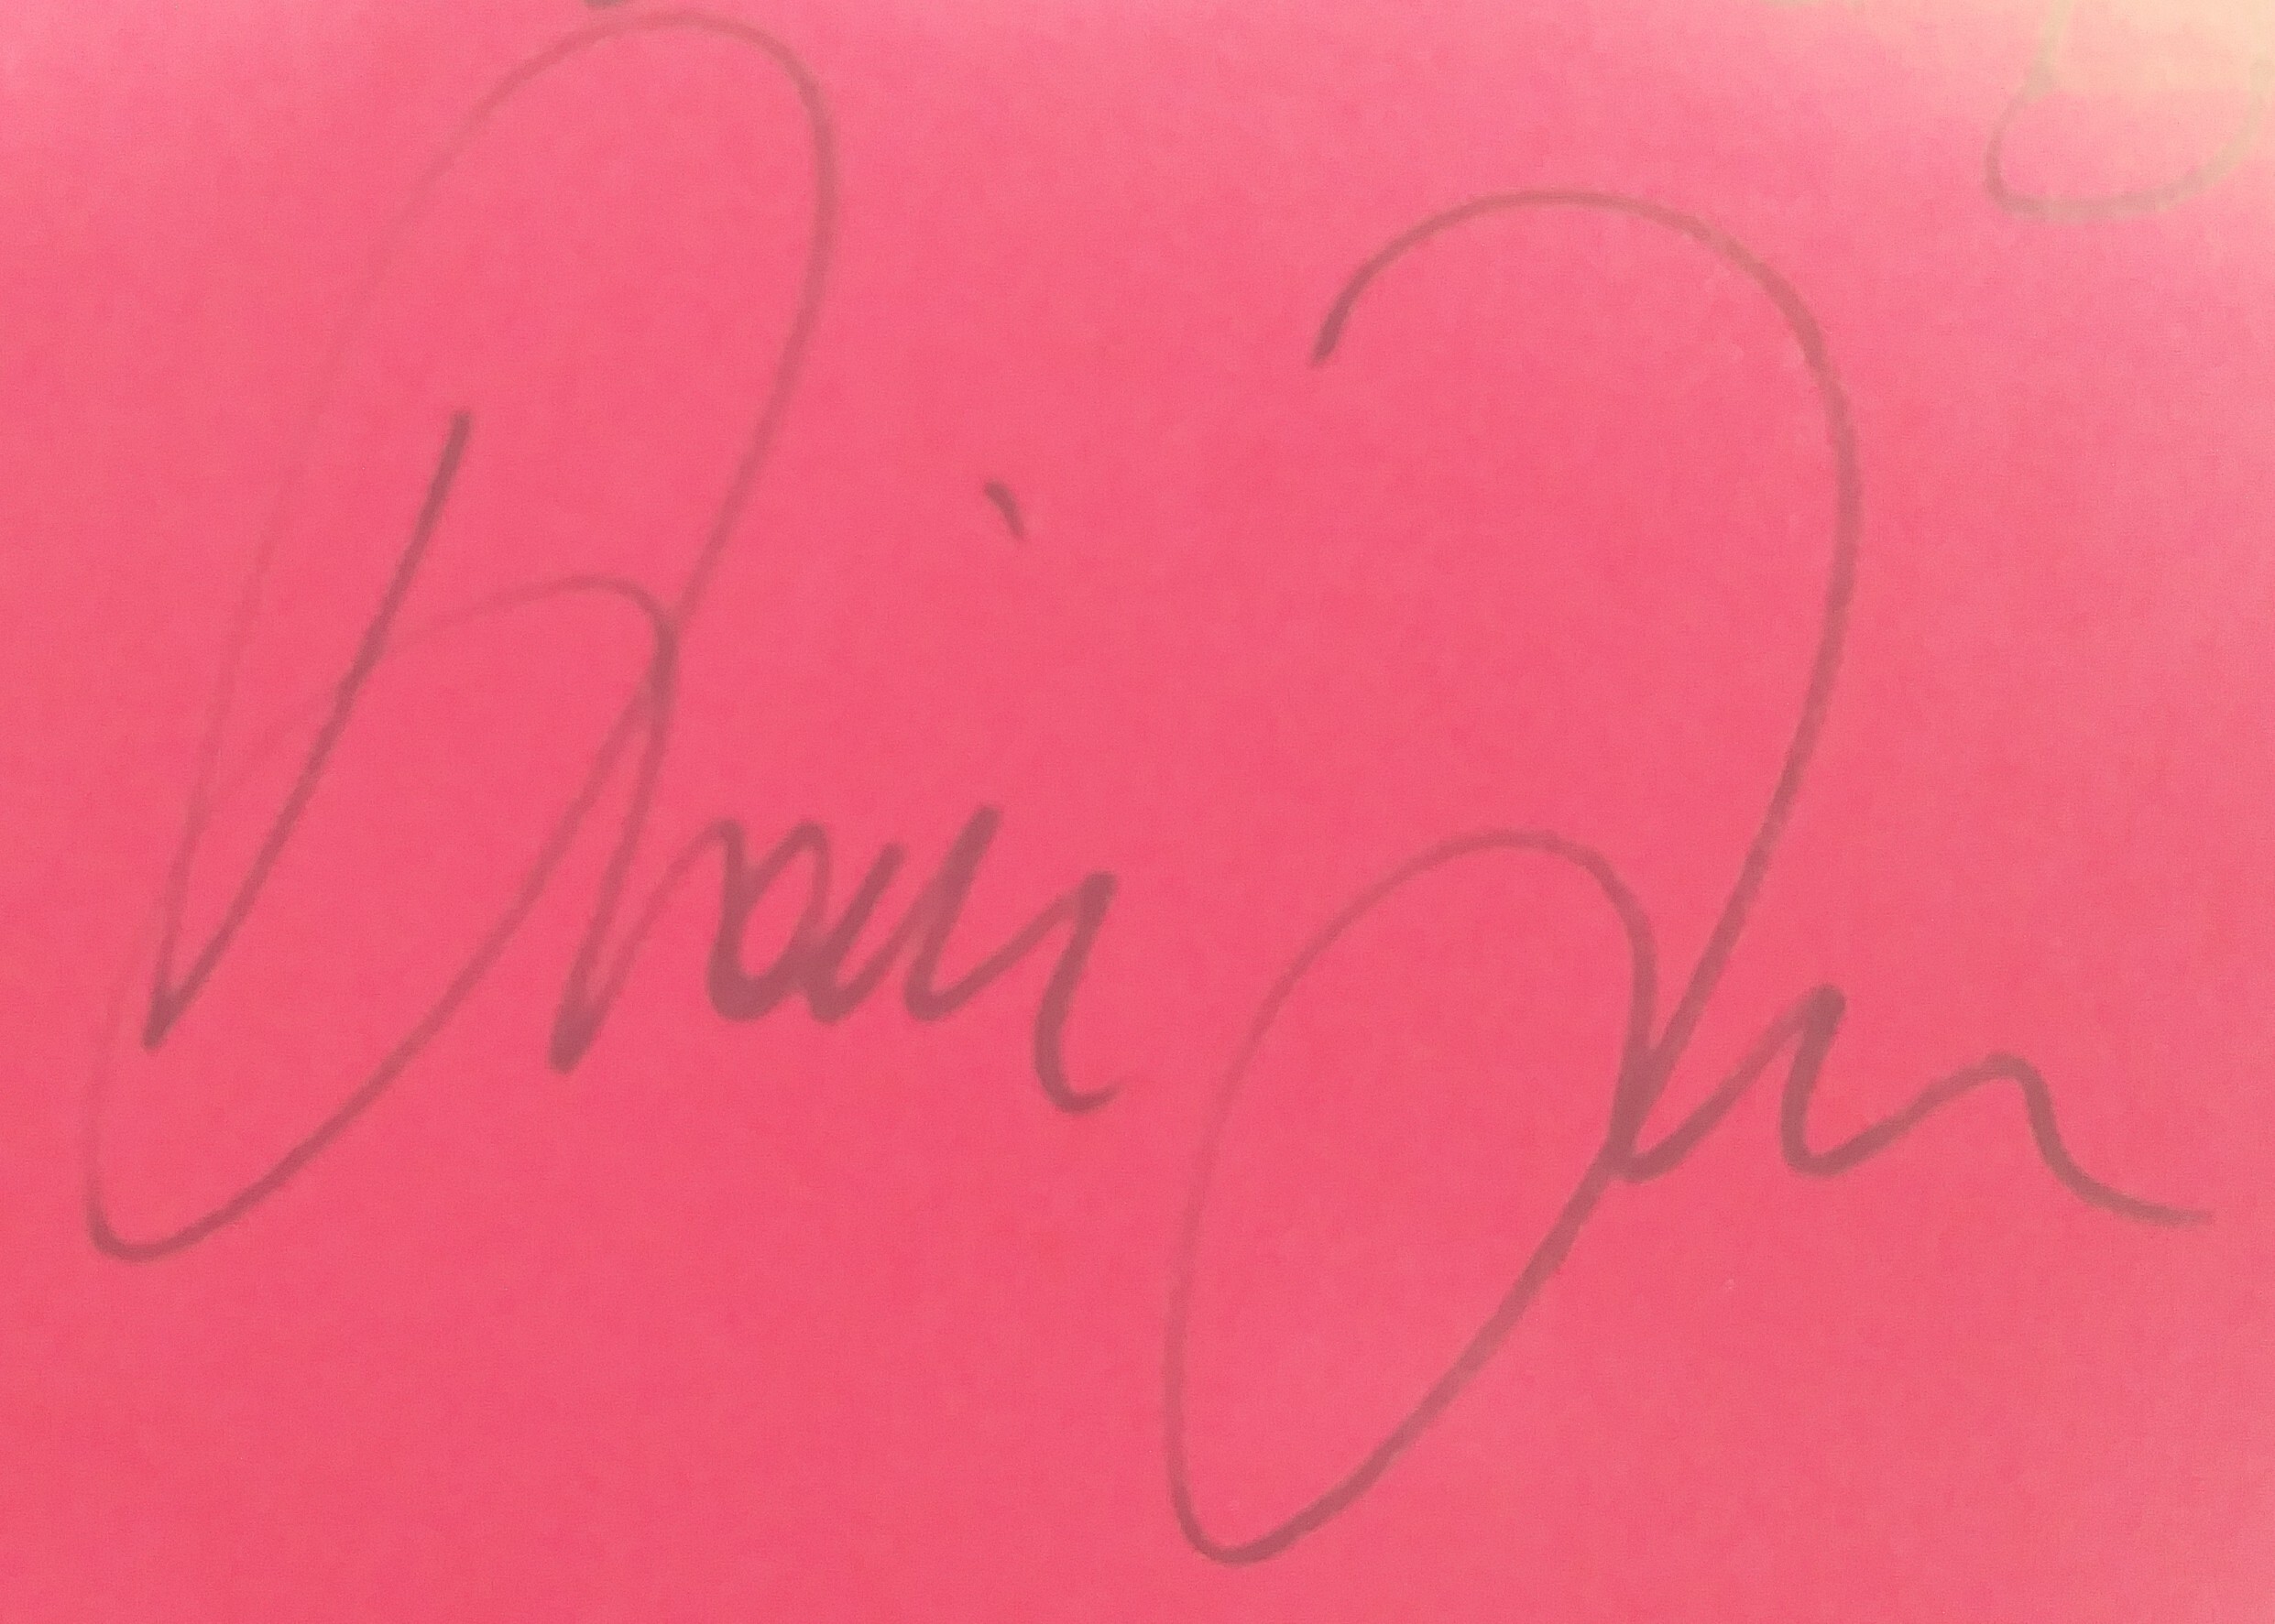
Signature of: diane farr